Question: What are the imaging findings?
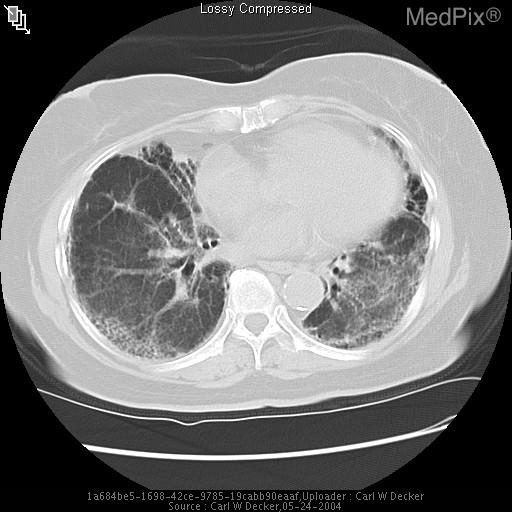
Answer: The imaging shows Predominately basilar and peripheral interlobular septal thickening with scattered areas of ground glass opacity, consolidation, and fibrosis. CT (3mm collimation) shows peripheral interlobular septal thickening with scattered focal consolidation and GGO..